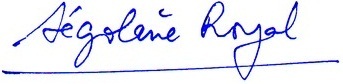
Signature of: ségolène royal